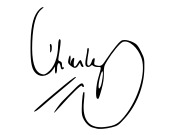
Signature of: michel chasles